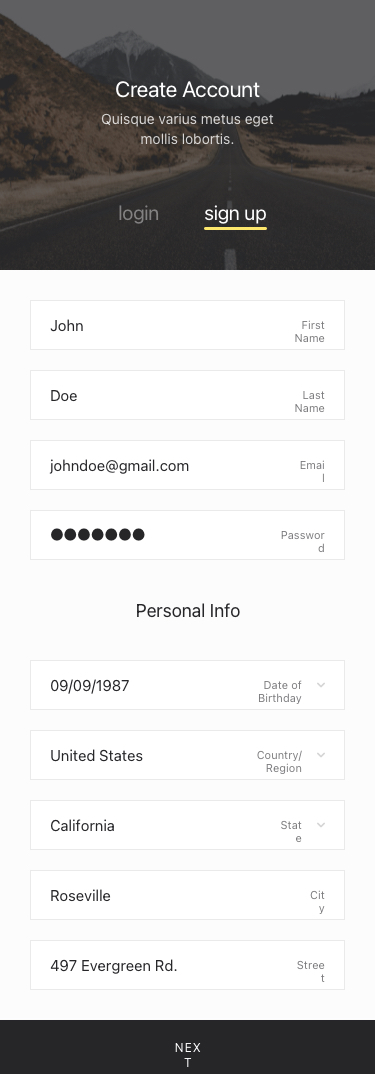
Text in this UI design:
Create Account
Quisque varius metus eget mollis lobortis.
login
sign up
John
First Name
Doe
Last Name
johndoe@gmail.com
Email
●●●●●●●
Password
next
Personal Info
United States
Country/Region
California
State
Roseville
City
497 Evergreen Rd.
Street
09/09/1987
Date of Birthday